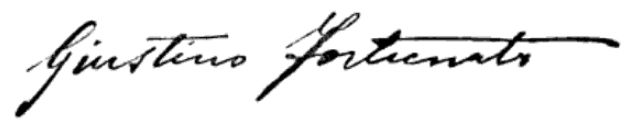
Signature of: giustino fortunato